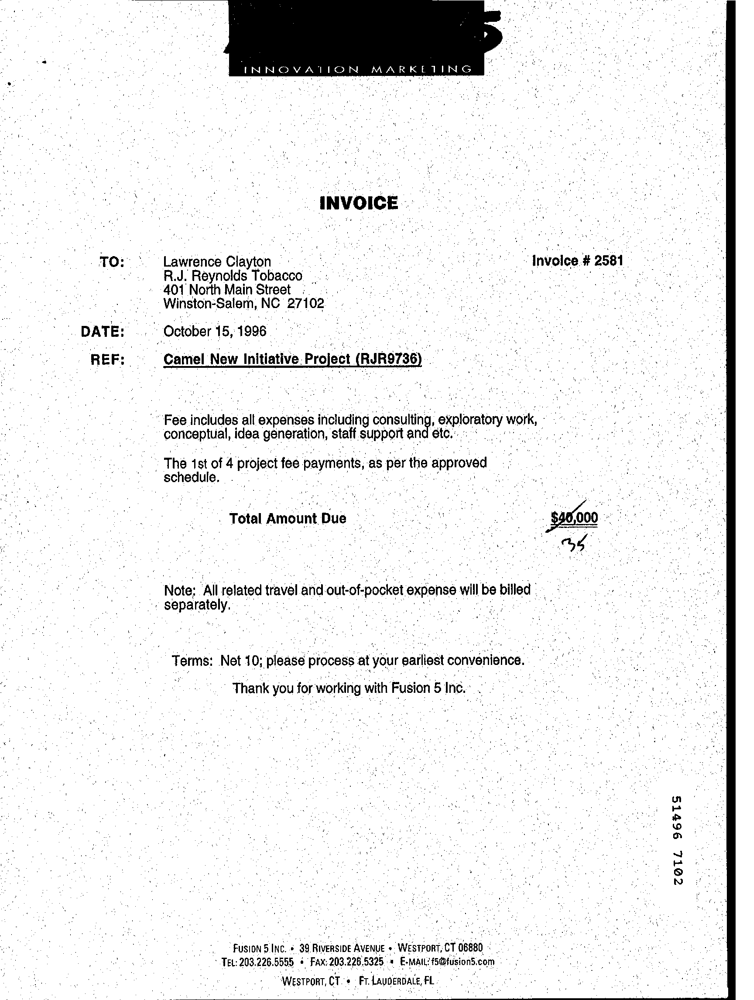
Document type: Invoice